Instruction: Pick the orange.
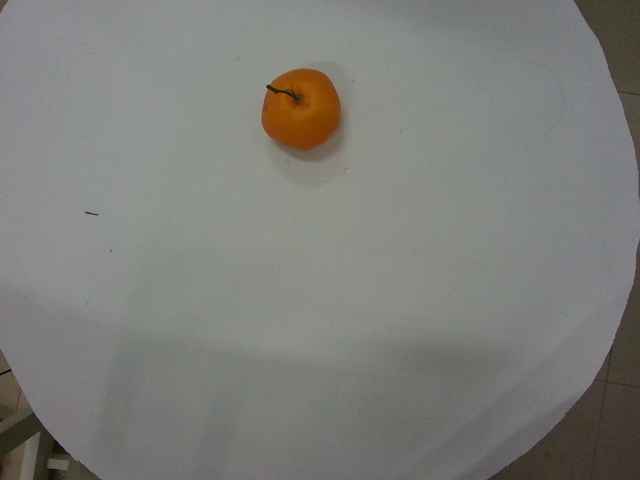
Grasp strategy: vertical